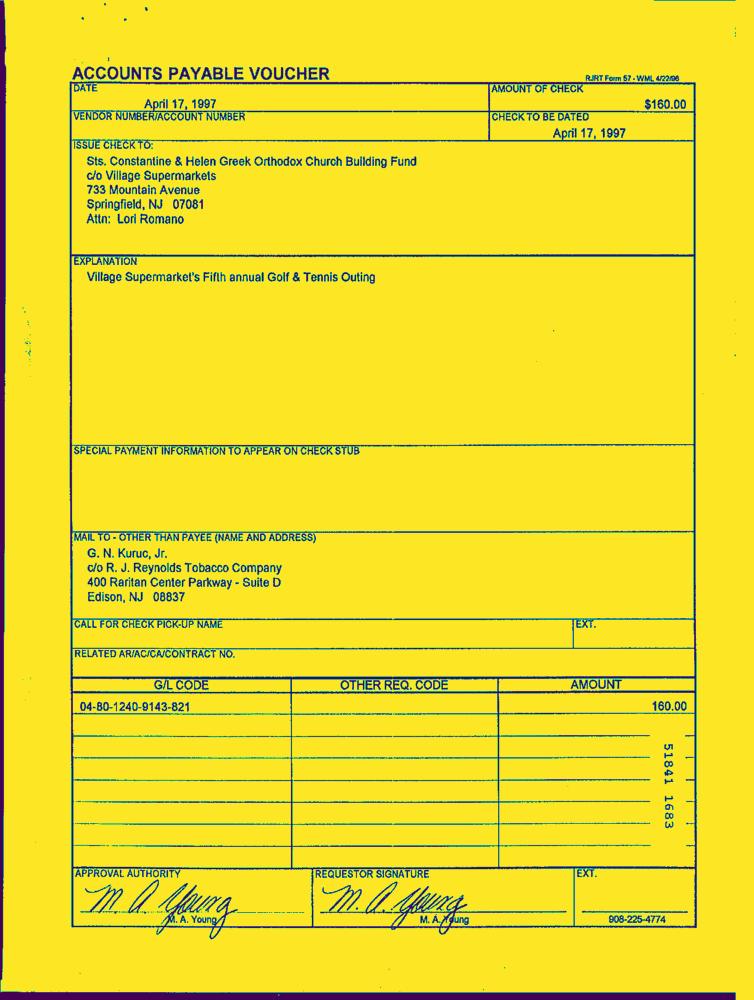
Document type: Invoice-Doc